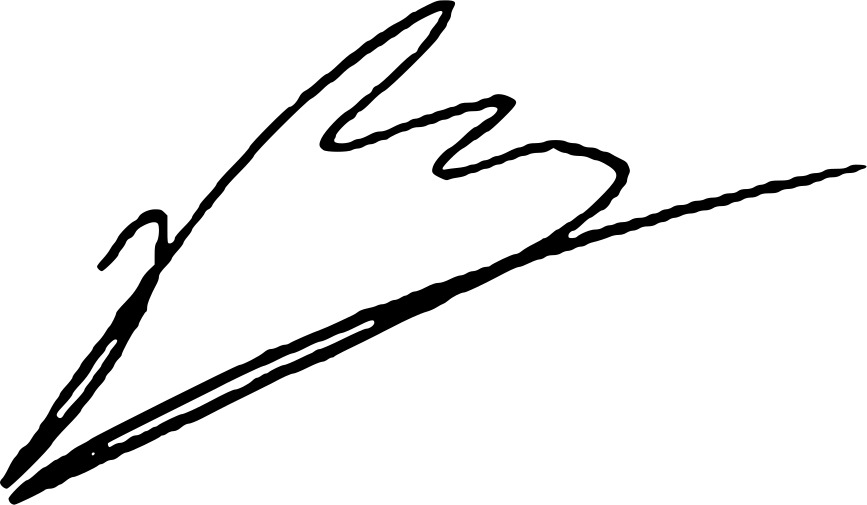
Signature of: giga bokeria